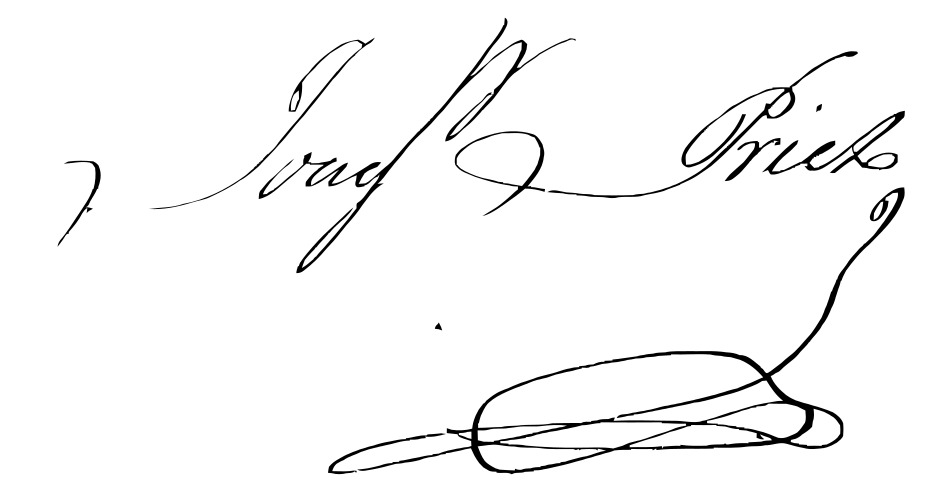
Signature of: josé joaquín prieto